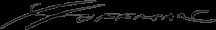
Signature of: irving hoffman